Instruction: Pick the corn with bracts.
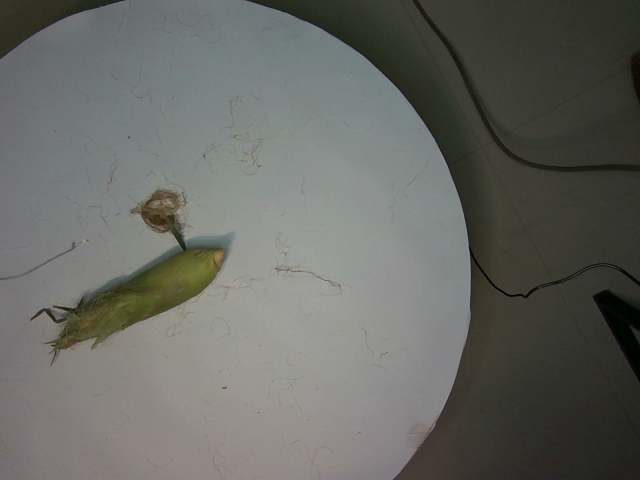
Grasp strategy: vertical